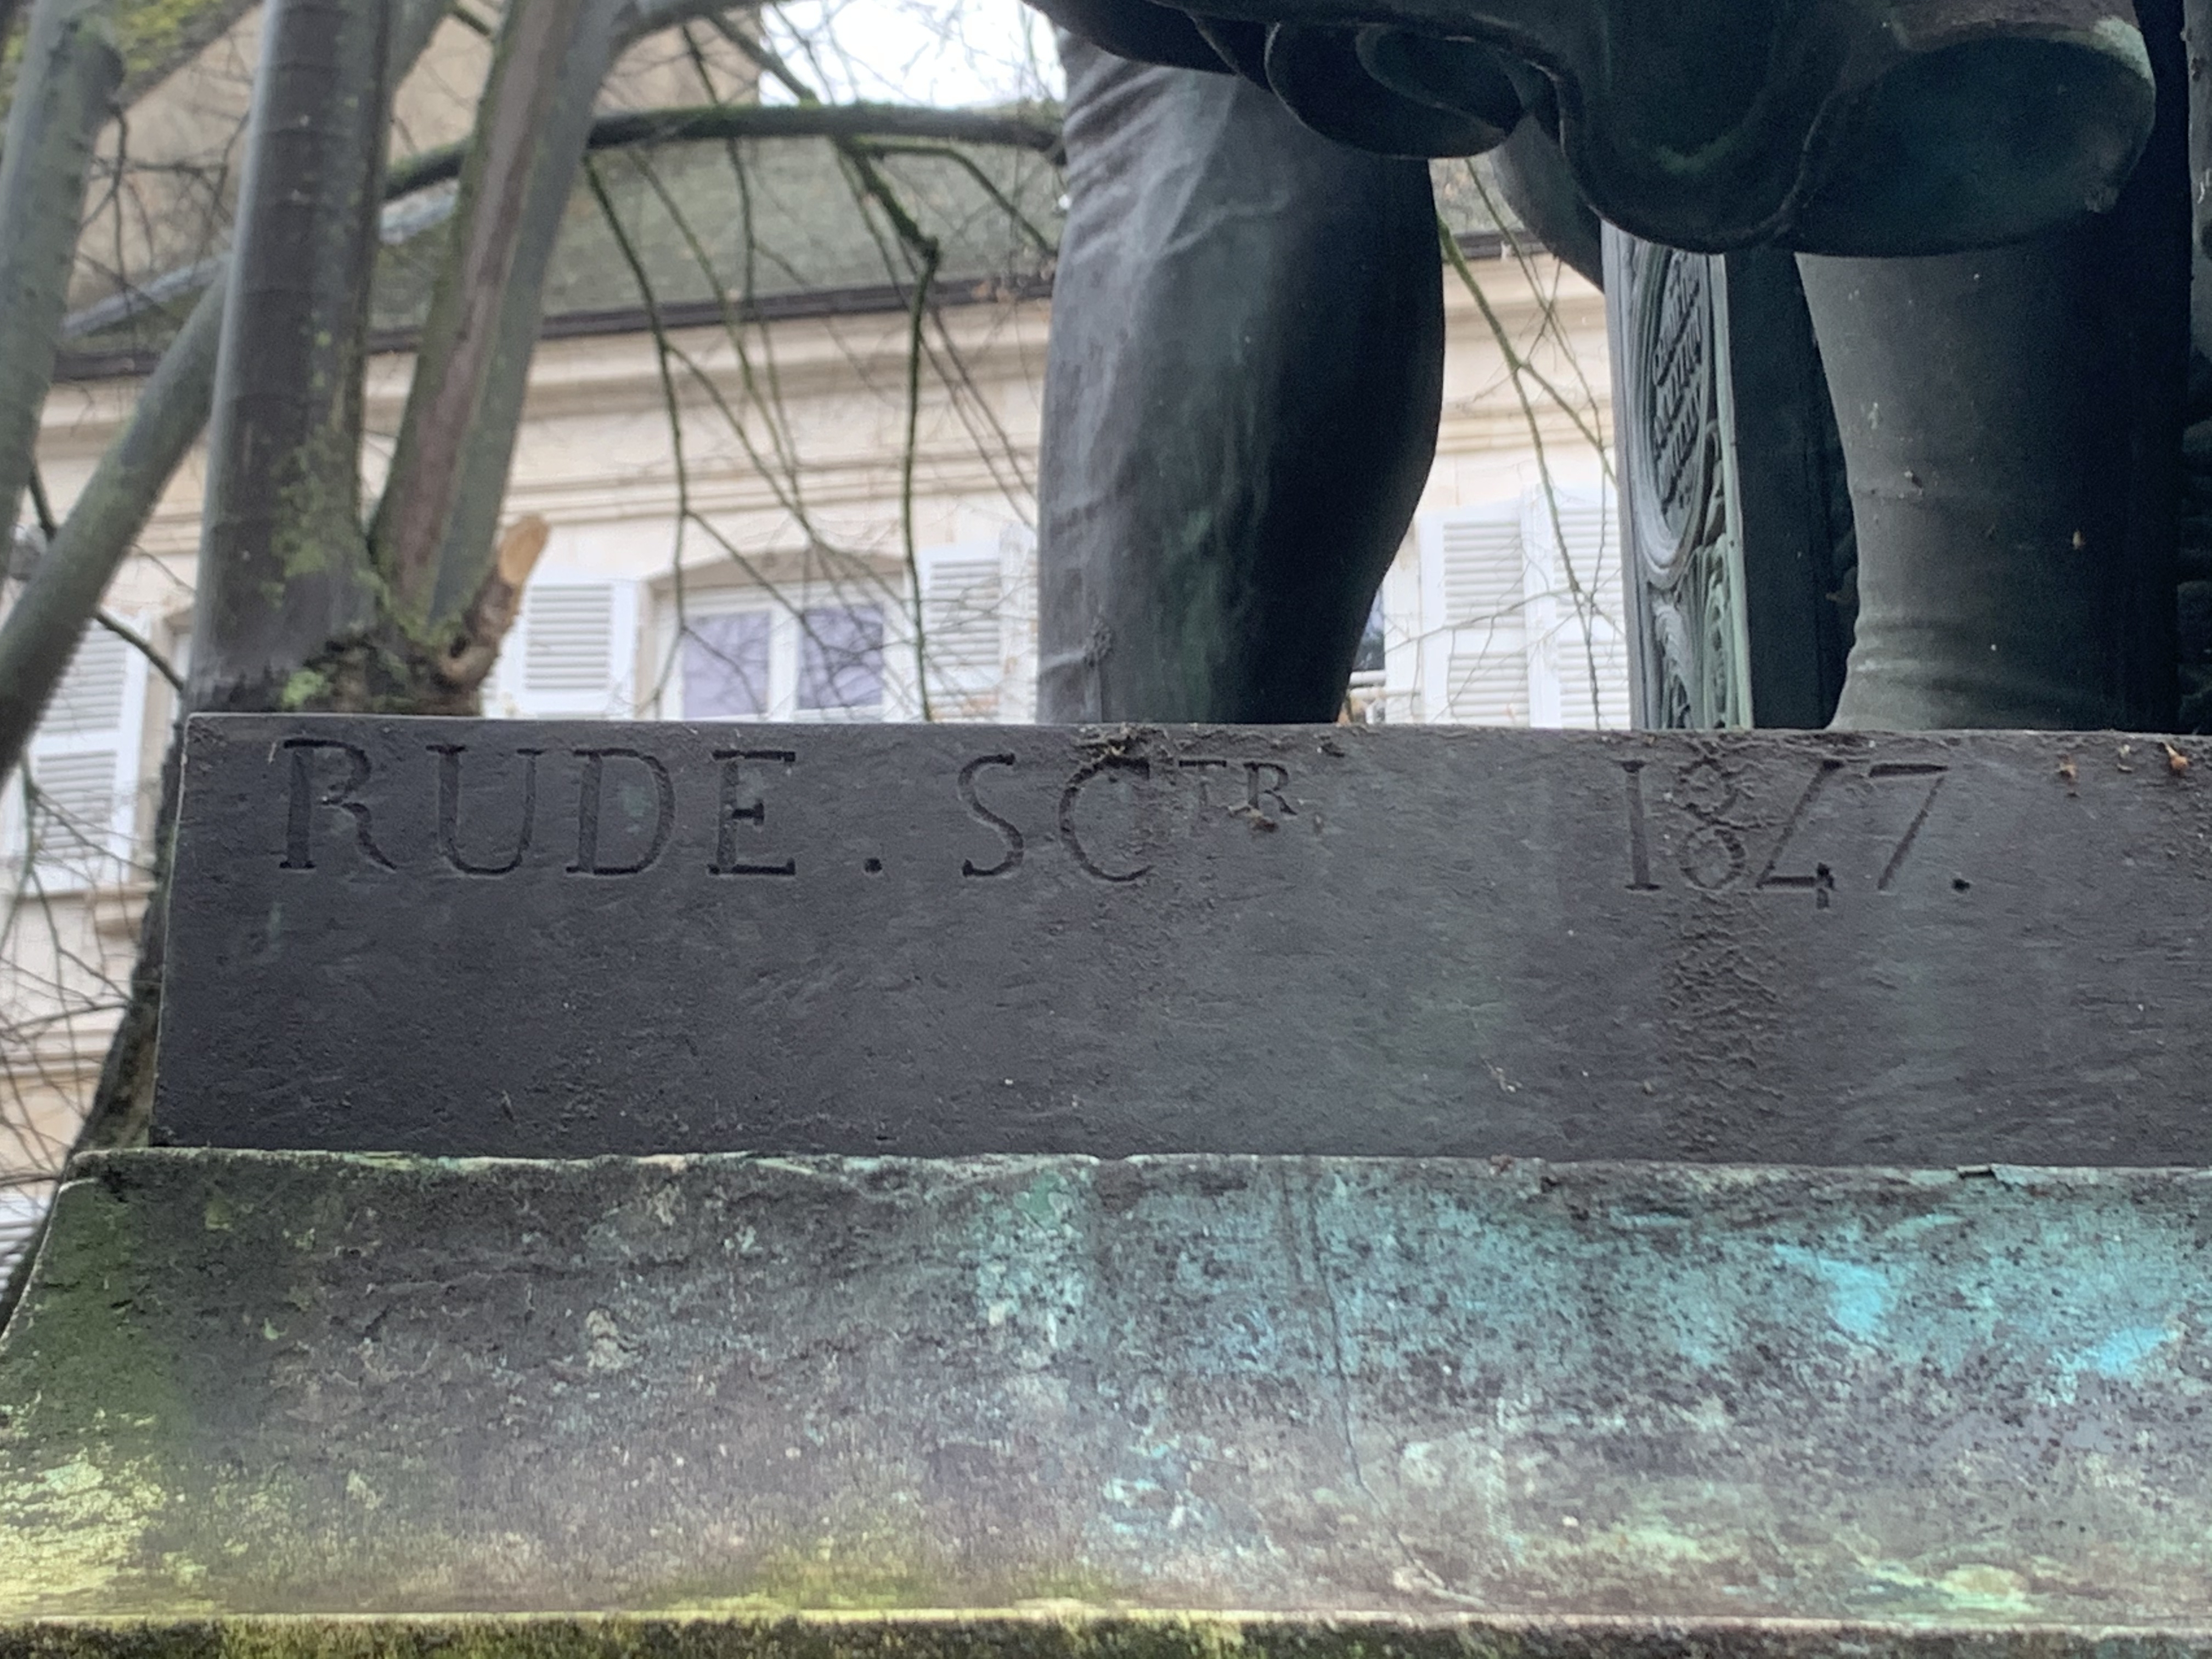
Signature of: françois rude